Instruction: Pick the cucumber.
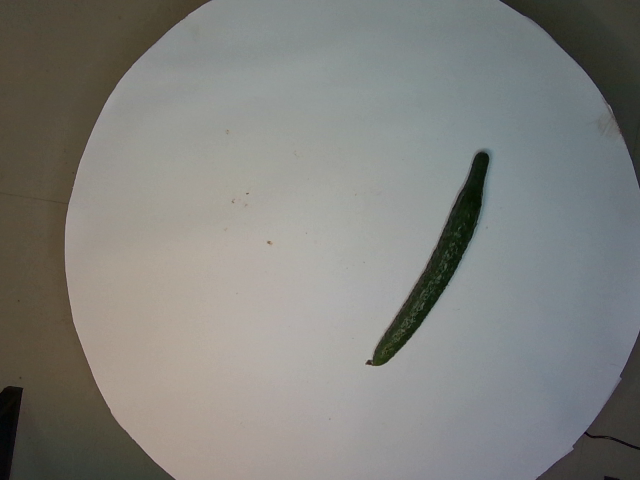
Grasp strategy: vertical